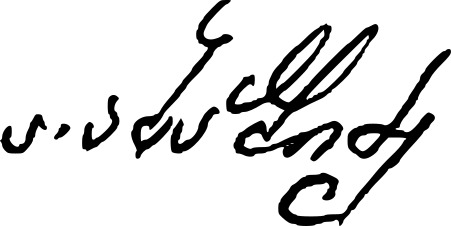
Signature of: aslan abashidze